Question: What do the imaging results show?
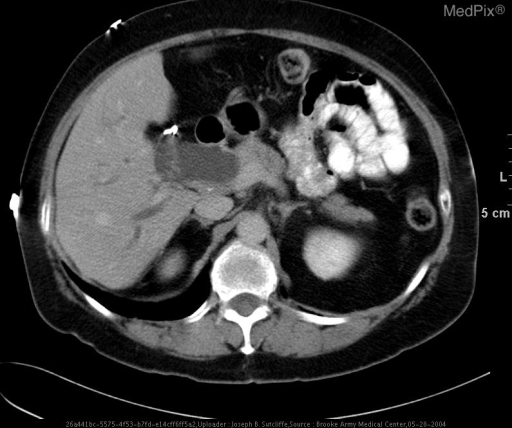
Answer: The imaging shows The images through the level of the liver and porta hepatis demonstrate extrahepatic and intrahepatic biliary ductal dilatation. Images through the level of the pancreas demonstrate a 3cm mass in the head of the pancreas. Pelvic images demonstrate thrombi within the right common iliac and left common femoral vein. Axial CT with oral contrast only at the level of the porta hepatis. Can you detect the abnormality?.